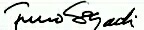
Signature of: francisco sagasti